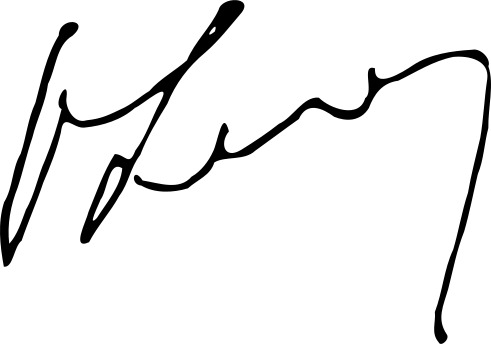
Signature of: vasile luca